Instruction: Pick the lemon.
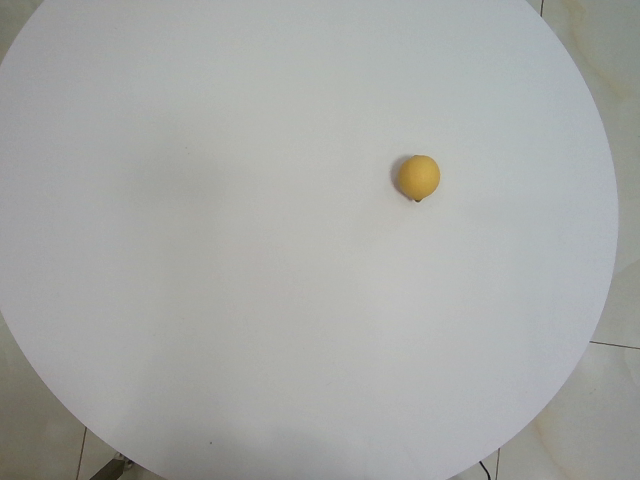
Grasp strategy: vertical